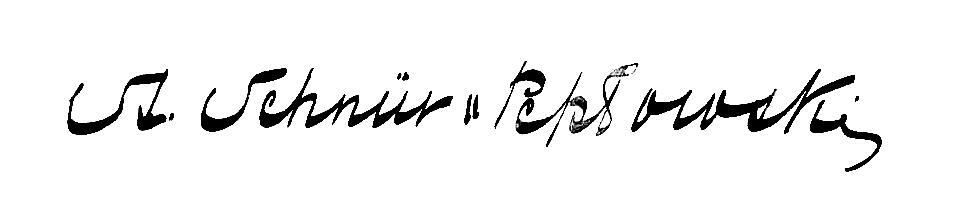
Signature of: stanisław schnür pepłowski